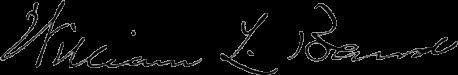
Signature of: william l baird